Question: What do the imaging results show?
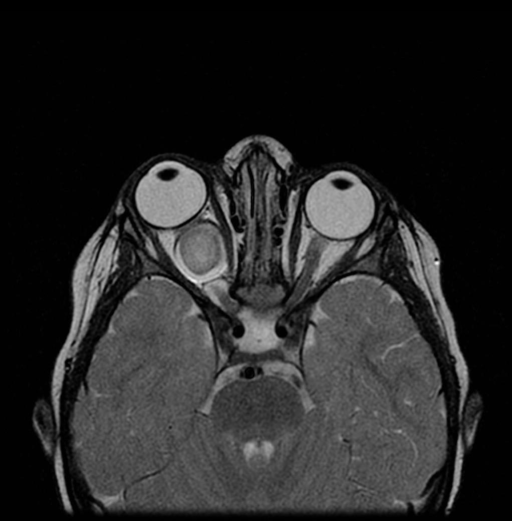
Answer: The imaging shows Right sided intraconal solid spherical mass continuous with the optic nerve. Meninges appear to be intact around mass with CSF surrounding mass. Mass appears to be confined within orbit and does not involve the optic chiasm. The signal intensity of the mass in T1W images is similar to the signal intensity of the optic nerves and brain matter. On T2W images, the mass again has similar intensity to the optic nerves and brain matter and has a higher intensity than the musculature. On T1W images, post-gadolinium, the mass shows fairly uniform contrast enhancement Right sided intraconal solid spherical mass continuous with the optic nerve. Meninges appear to be intact around with sleeve of CSF surrounding the mass. It appears to be confined within the orbit and does not extend to involve the optic chiasm. The signal intensity on T1W is similar to the optic nerves. On T2W images, the mass again has similar intensity to the optic nerves, but has a higher intensity than the musculature. On T1W images after gadolinium, the mass shows fairly uniform contrast enhancement.